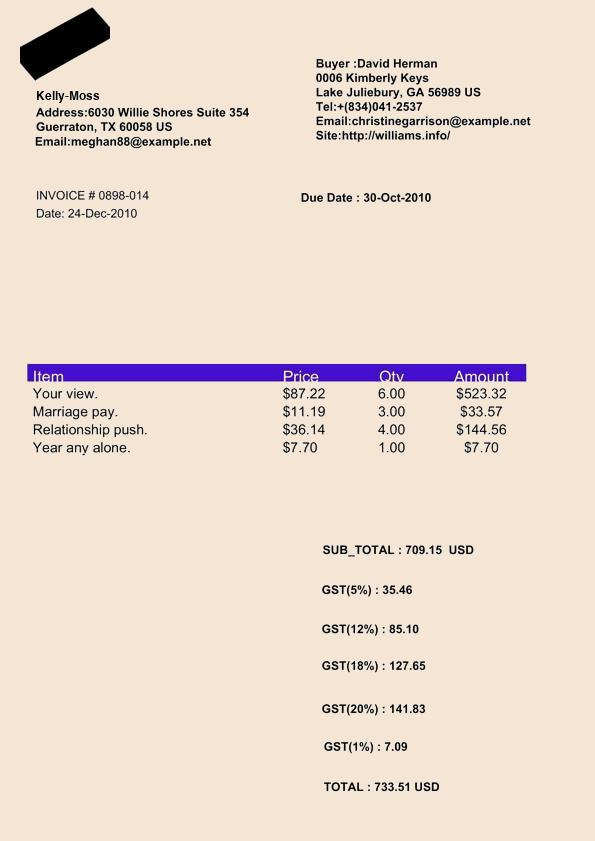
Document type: Invoice